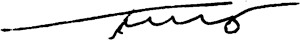
Signature of: volodymyr bondarenko